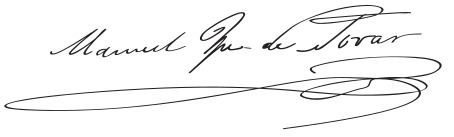
Signature of: manuel felipe de tovar